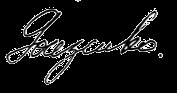
Signature of: igor gouzenko